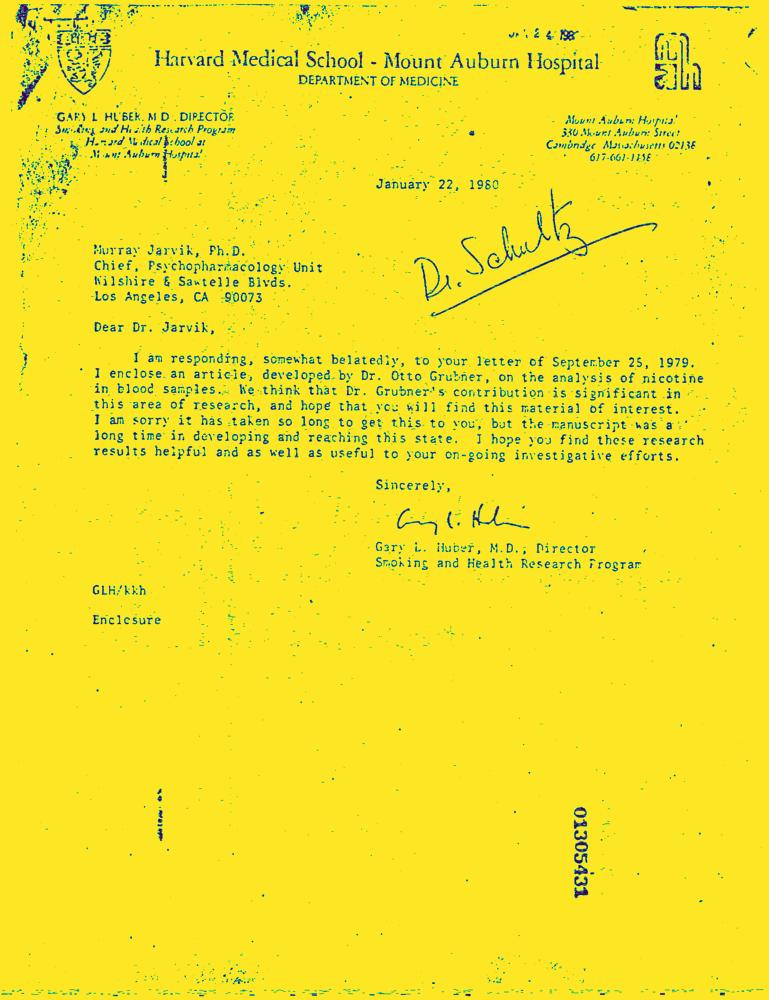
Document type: Letter-Doc